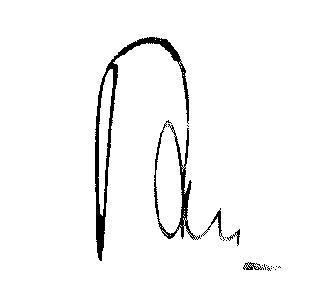
Signature of: paul alapetite